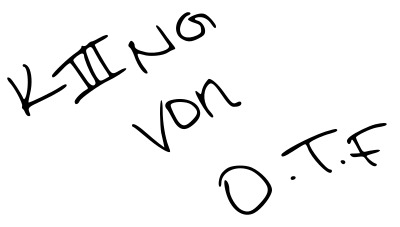
Signature of: king von